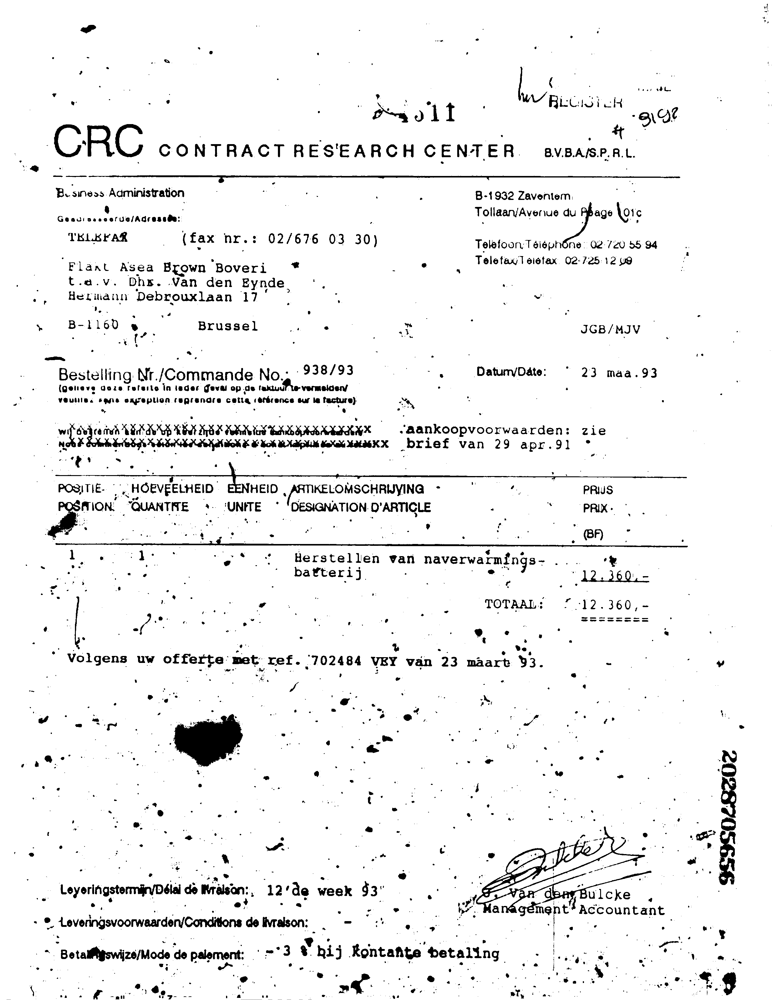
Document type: Invoice